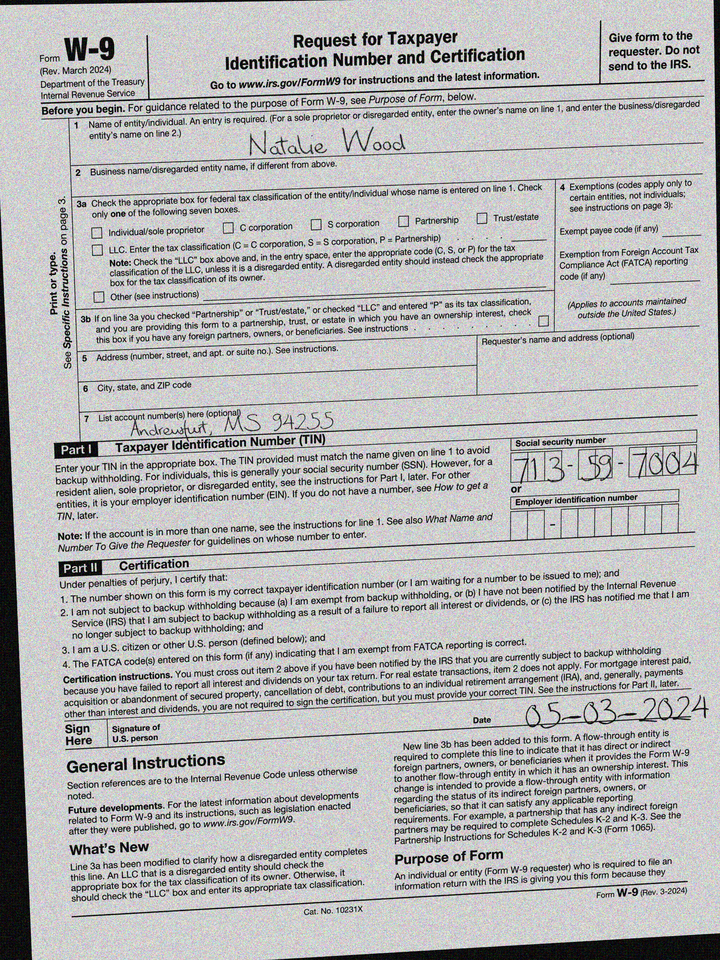
adr2: Andrewfurt, MS 94255
cbx: no
ssn: 713597004
enm: Natalie Wood
sdt: 05-03-2024